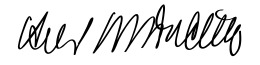
Signature of: kurt waldheim